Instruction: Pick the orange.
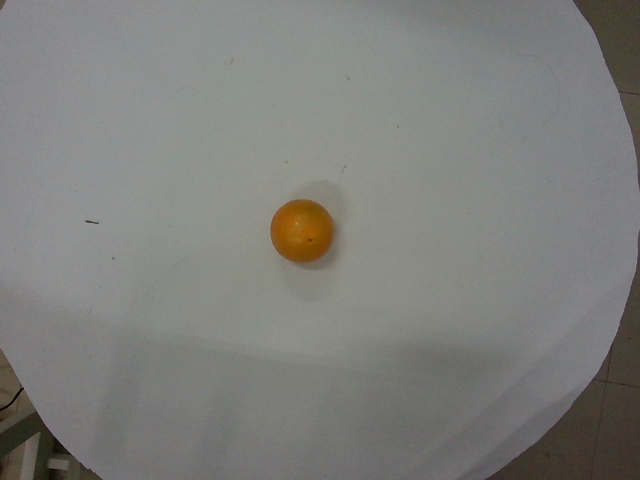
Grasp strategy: vertical